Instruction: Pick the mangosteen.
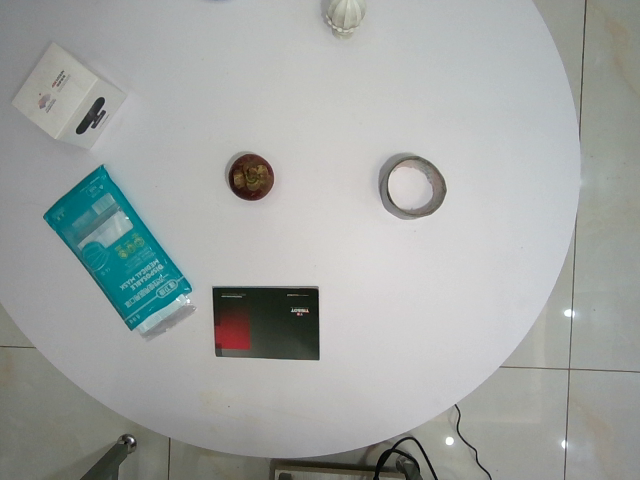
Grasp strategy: vertical